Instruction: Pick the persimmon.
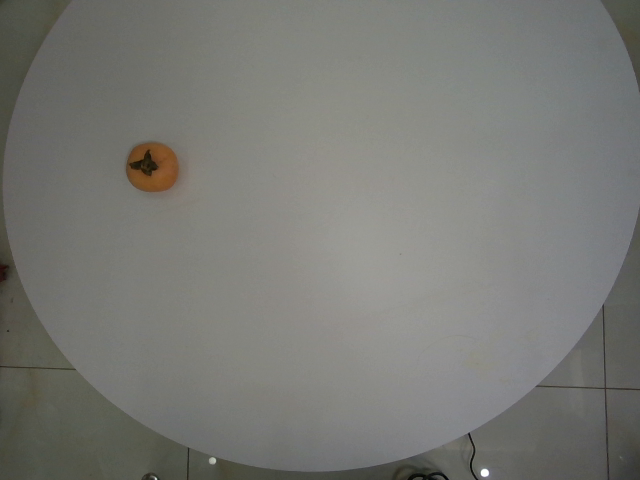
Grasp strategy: vertical